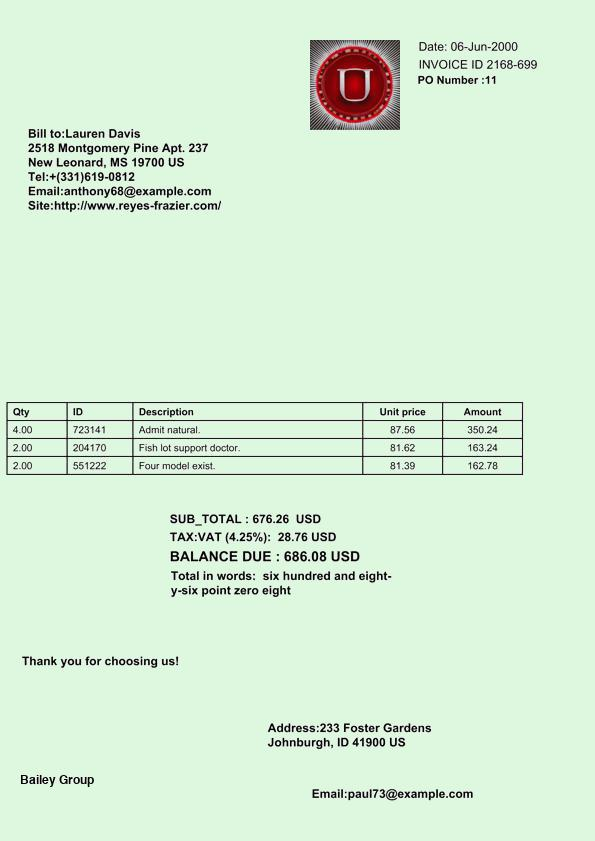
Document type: Invoice